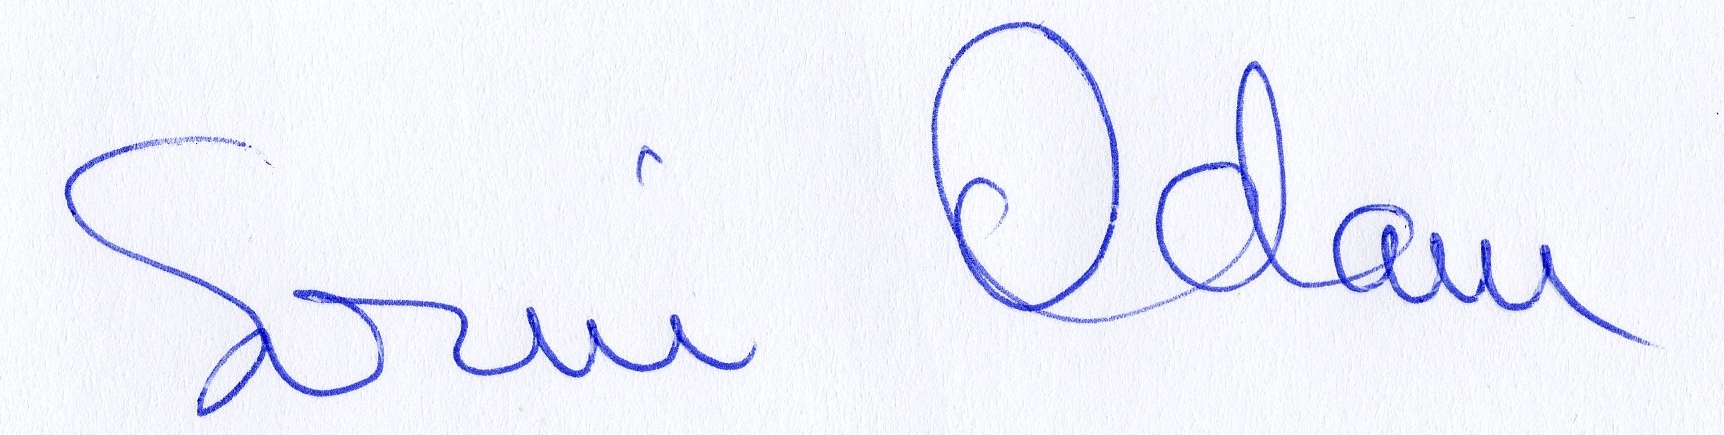
Signature of: sorin adam